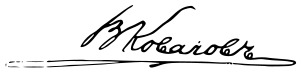
Signature of: vladislav kovachev